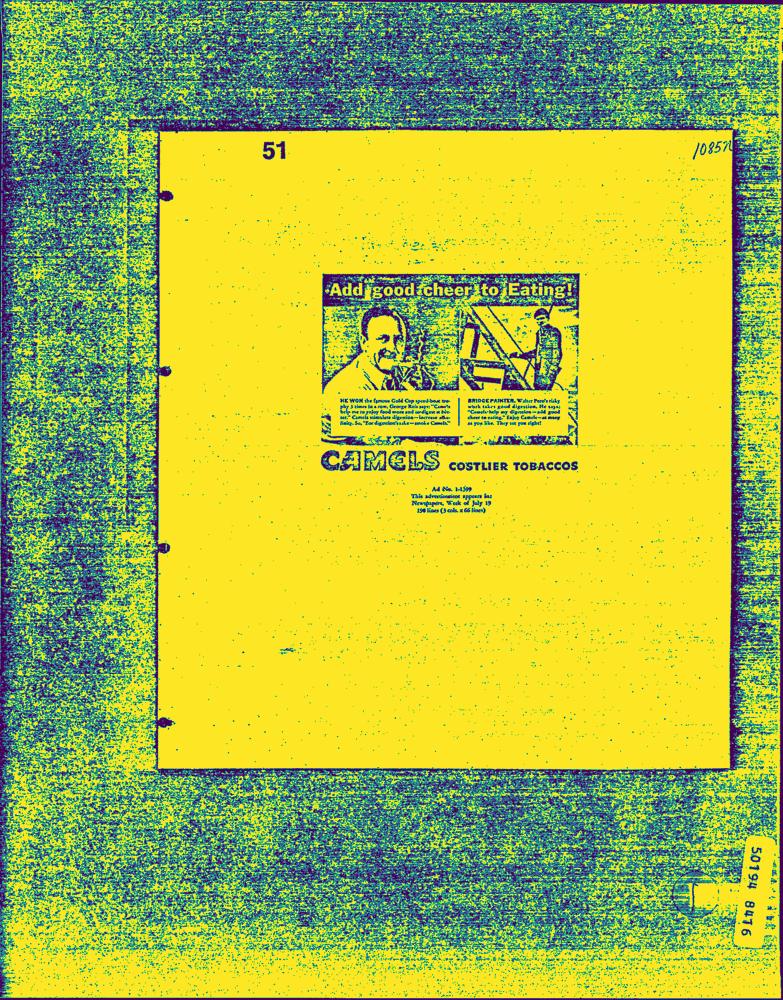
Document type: AD